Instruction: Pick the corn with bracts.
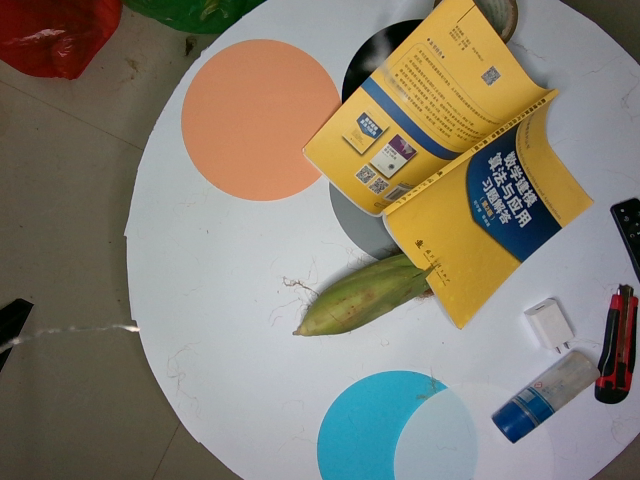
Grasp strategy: vertical